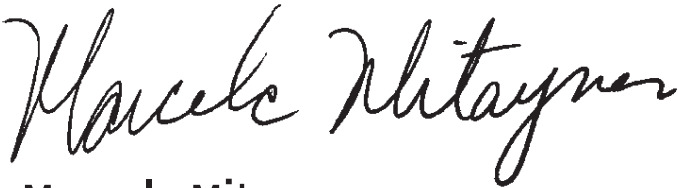
Signature of: marcela mitaynes